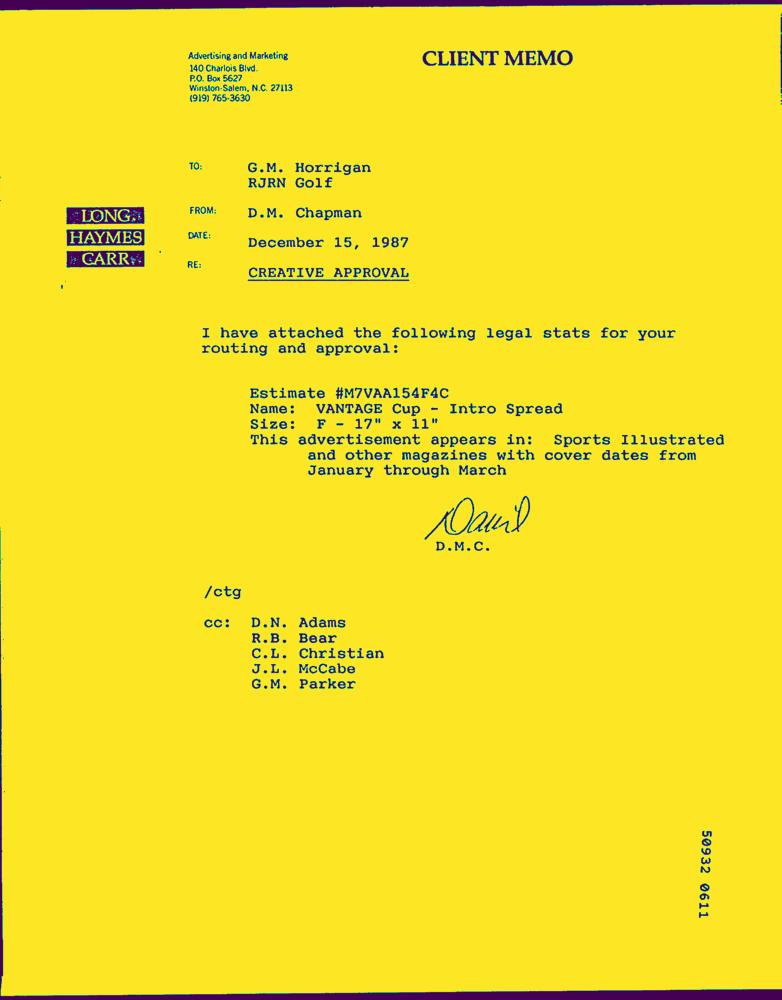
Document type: Letter-Doc